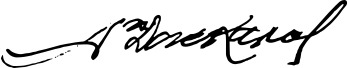
Signature of: stefan daskalov